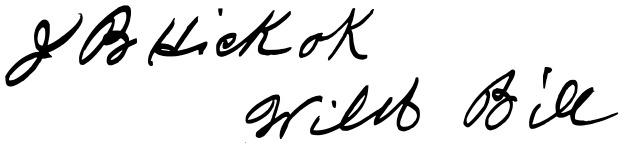
Signature of: wild bill hickok